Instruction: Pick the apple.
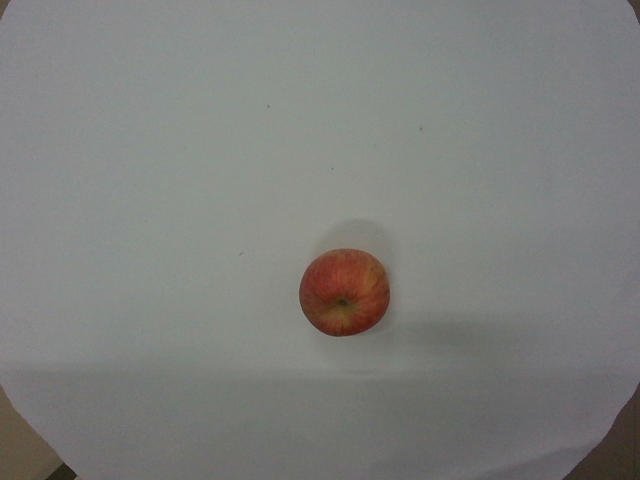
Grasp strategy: vertical